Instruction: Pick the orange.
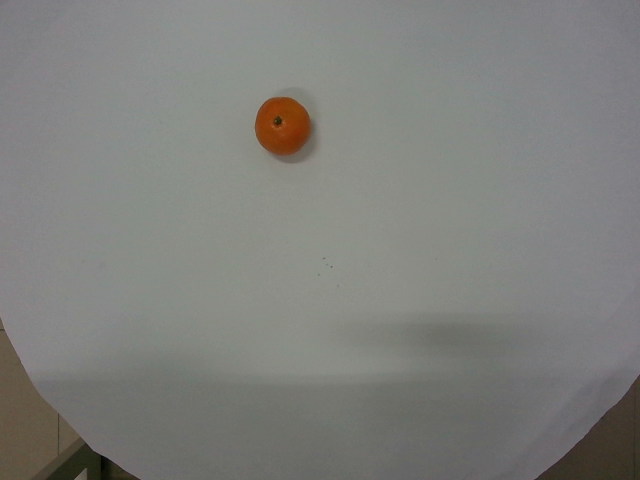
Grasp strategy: vertical